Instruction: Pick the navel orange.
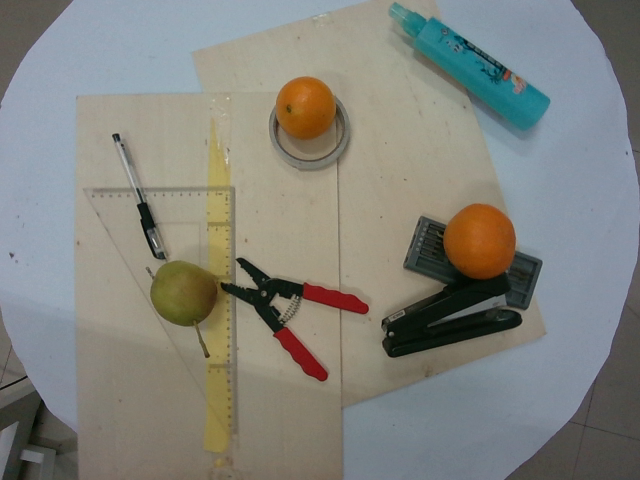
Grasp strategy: vertical